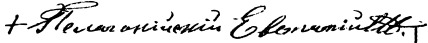
Signature of: eustathius of pelagonia